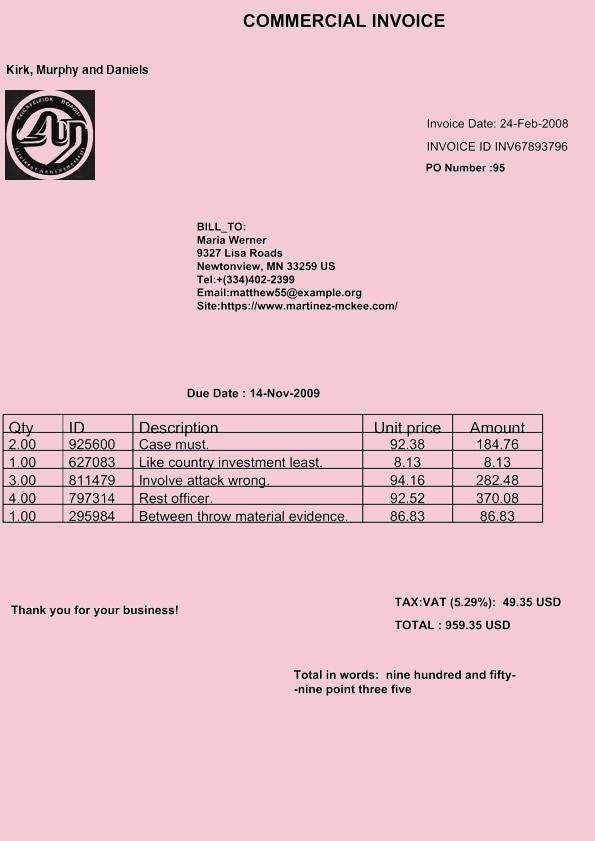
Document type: Invoice